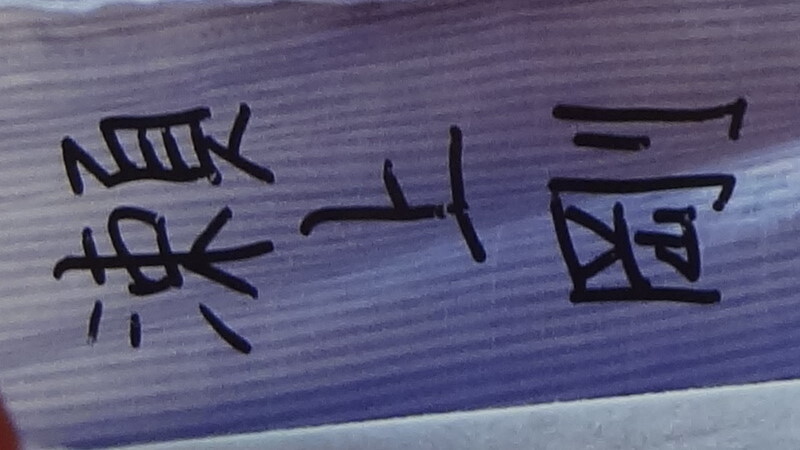
Signature of: segami tsuyoshi